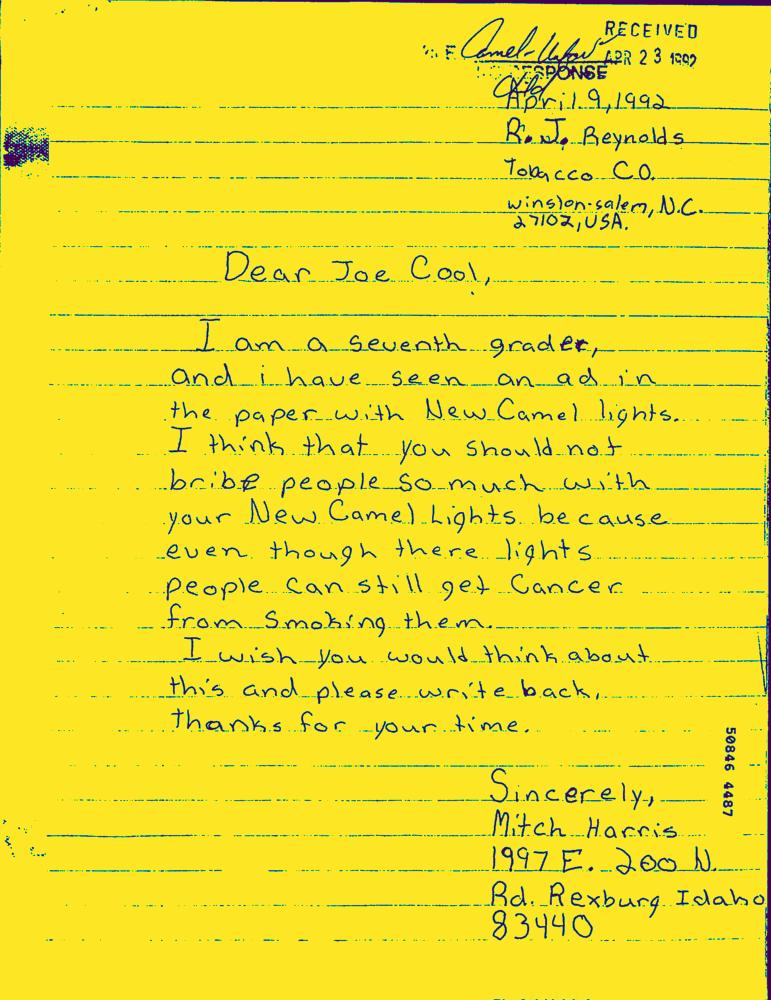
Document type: Hand-Written